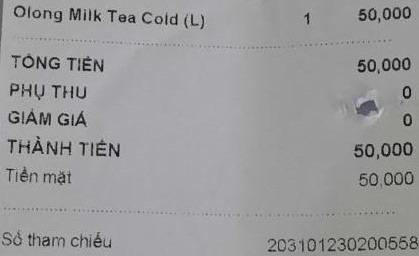
<table>
<tr>
<td>Olong Milk Tea Cold (L)</td>
<td>1</td>
<td>50,000</td>
</tr>
</table>

TỔNG TIỀN 50,000
PHỤ THU 0
GIẢM GIÁ 0
THÀNH TIỀN 50,000
Tiền mặt 50,000

Số tham chiếu 203101230200558